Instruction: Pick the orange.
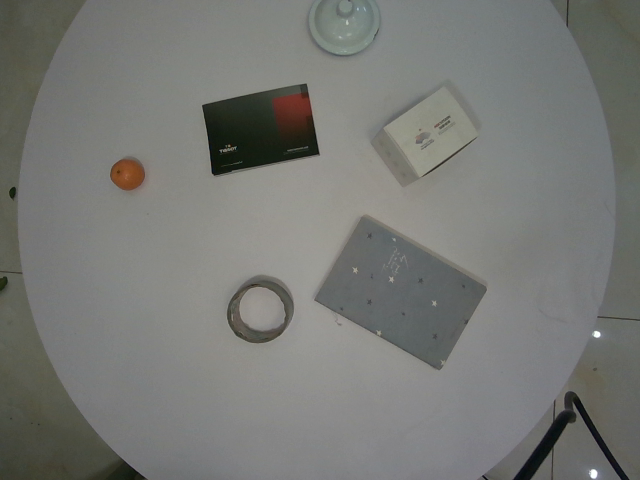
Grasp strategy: vertical